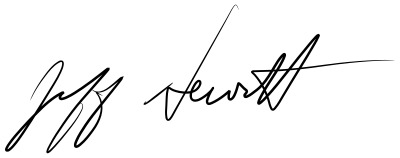
Signature of: jeff hewitt